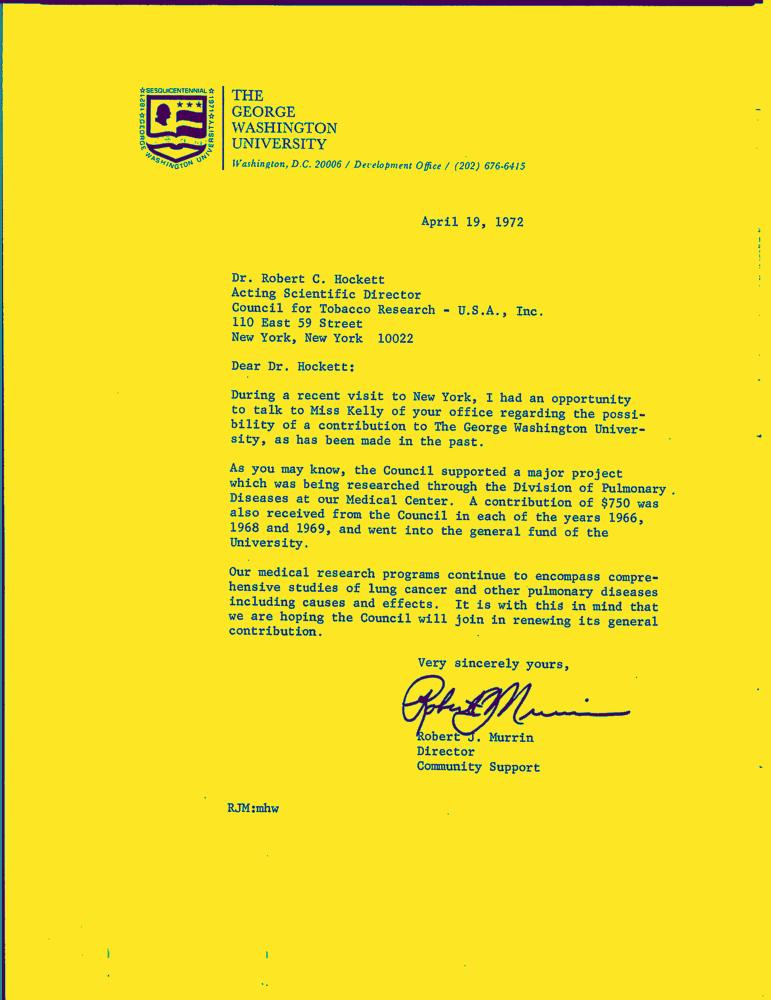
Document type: Letter-Doc